Question: What type of tax is indicated in the document, personal property or real estate?
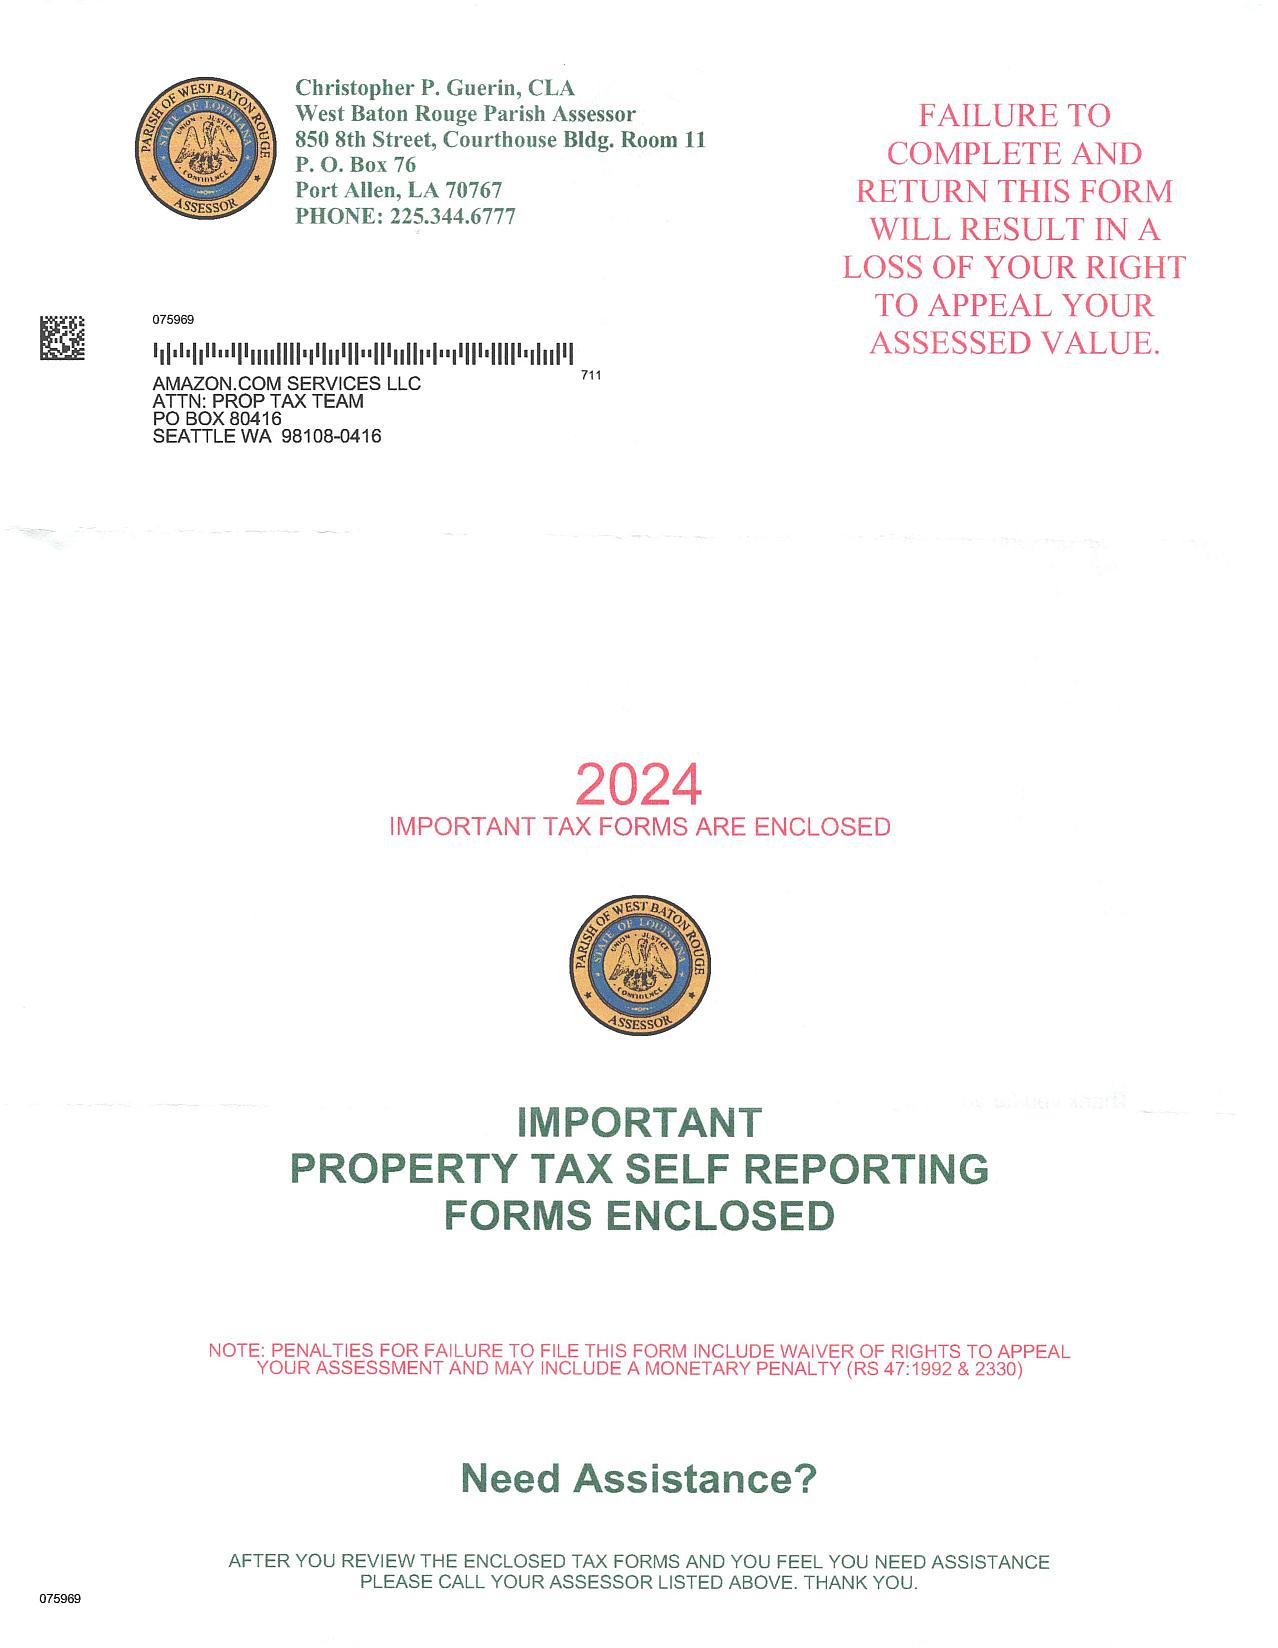
Answer: "Property Tax Self Reporting Forms Enclosed"